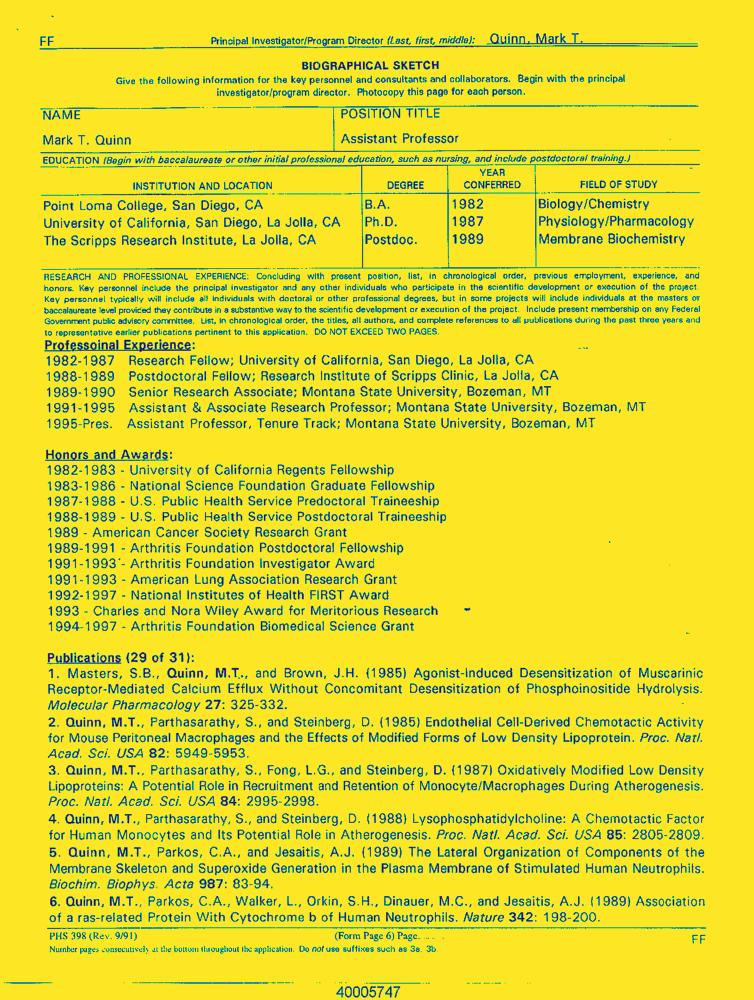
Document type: Resume-Doc